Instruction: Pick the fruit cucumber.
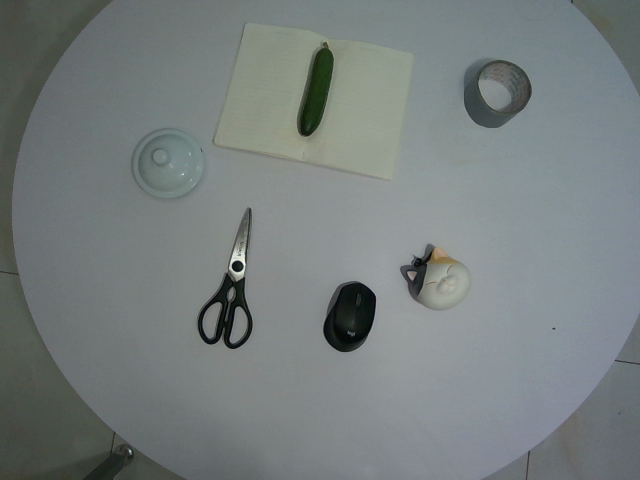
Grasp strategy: vertical